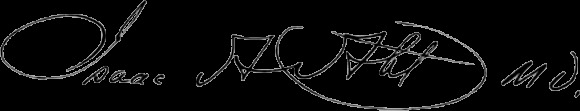
Signature of: isaac arthur abt